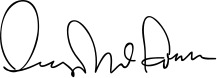
Signature of: george mcgovern